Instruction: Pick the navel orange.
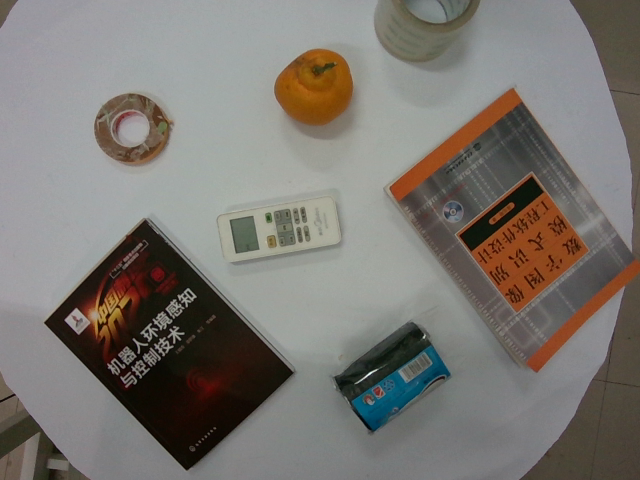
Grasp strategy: vertical